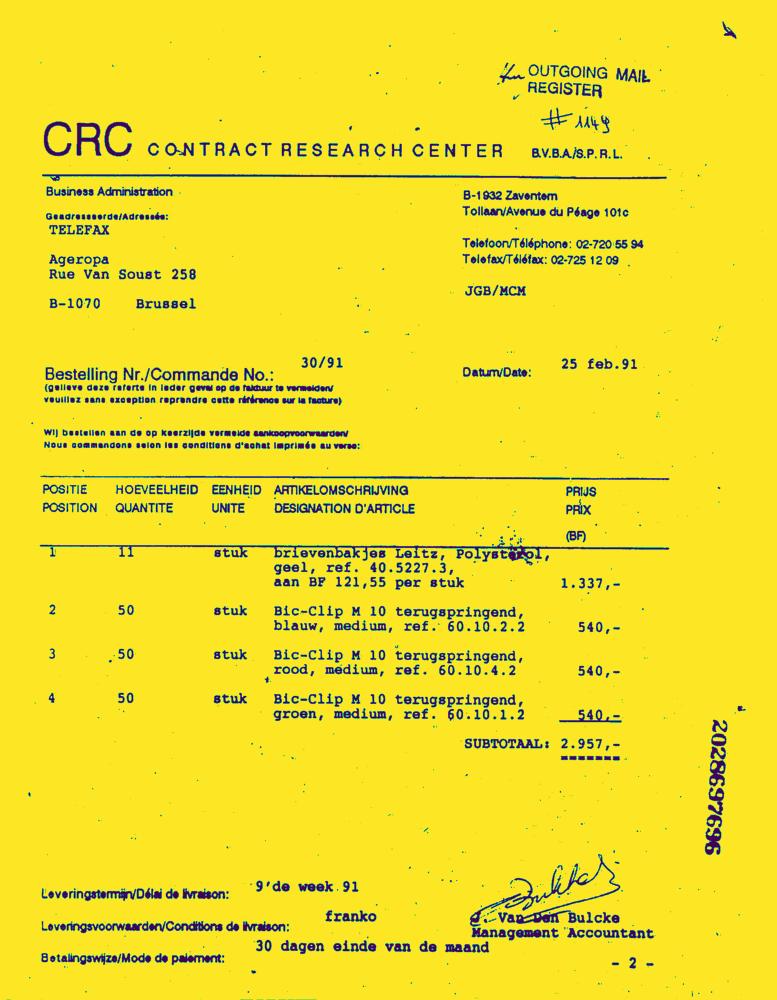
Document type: Invoice-Doc